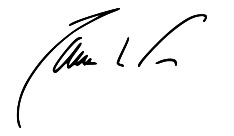
Signature of: marine le pen